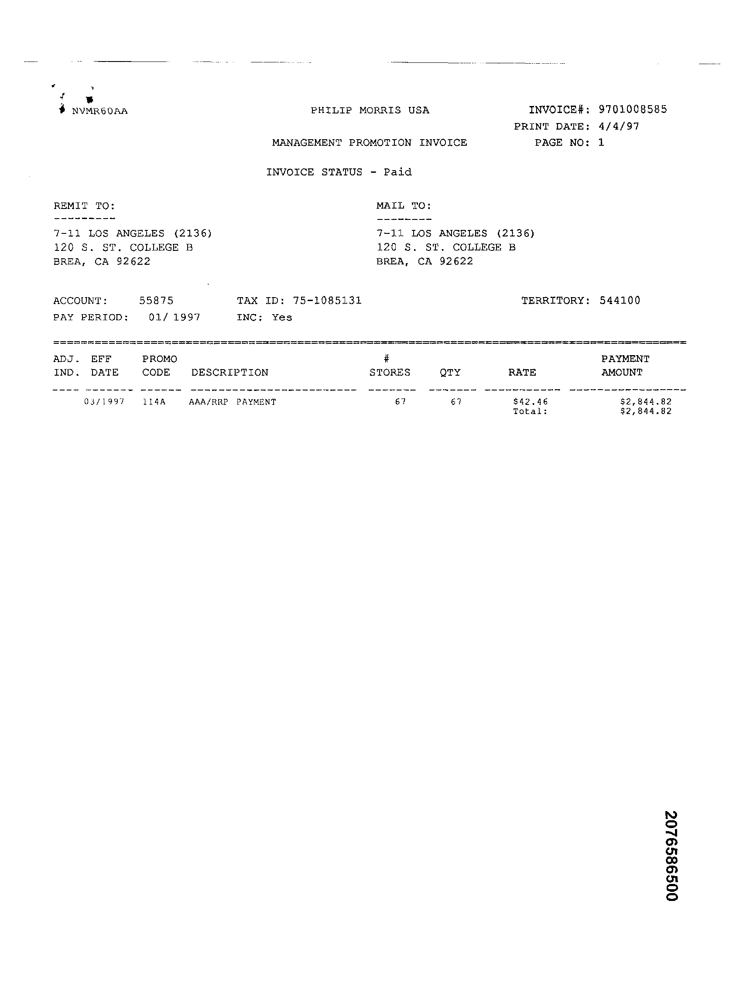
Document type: Invoice